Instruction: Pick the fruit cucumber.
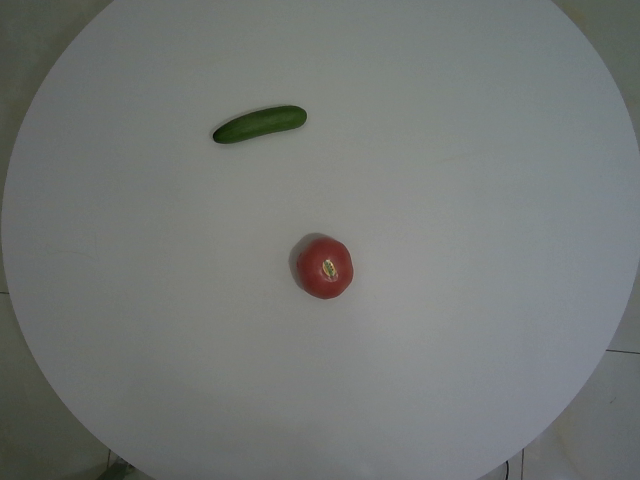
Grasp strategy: vertical